Question: What are the imaging findings?
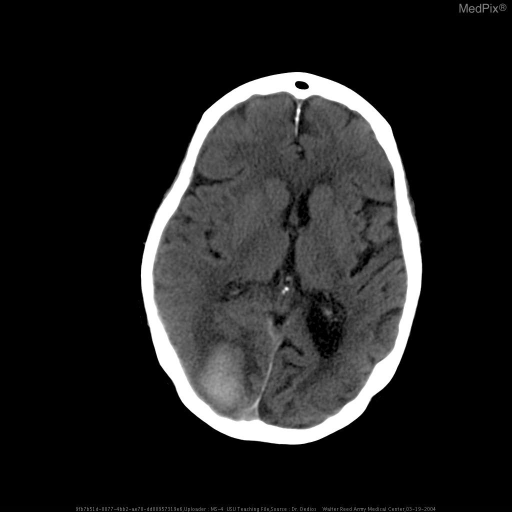
Answer: The imaging shows Parenchymal hematoma, right occipital lobe
Small amount of ventricular blood A single, large intraparenchymal hemorrhage is present within the right occipital lobe measuring 3x2cm with adjacent edema.  There is mild mass effect.  Blood is also seen within the posterior horn of the right lateral ventricle.  A small amount of blood is seen within the posterior falx.  The right lateral ventricle is smaller than the left side.  The sulci, on the right posterior region, is effaced.  The left side appears grossly unremarkable.  Minimal opacification of the right sphenioid sinus is present.  Mastoids appear well aerated.  The rest of the findings appear unremarkable..